Question: What jurisdiction, city, or county is the document associated with?
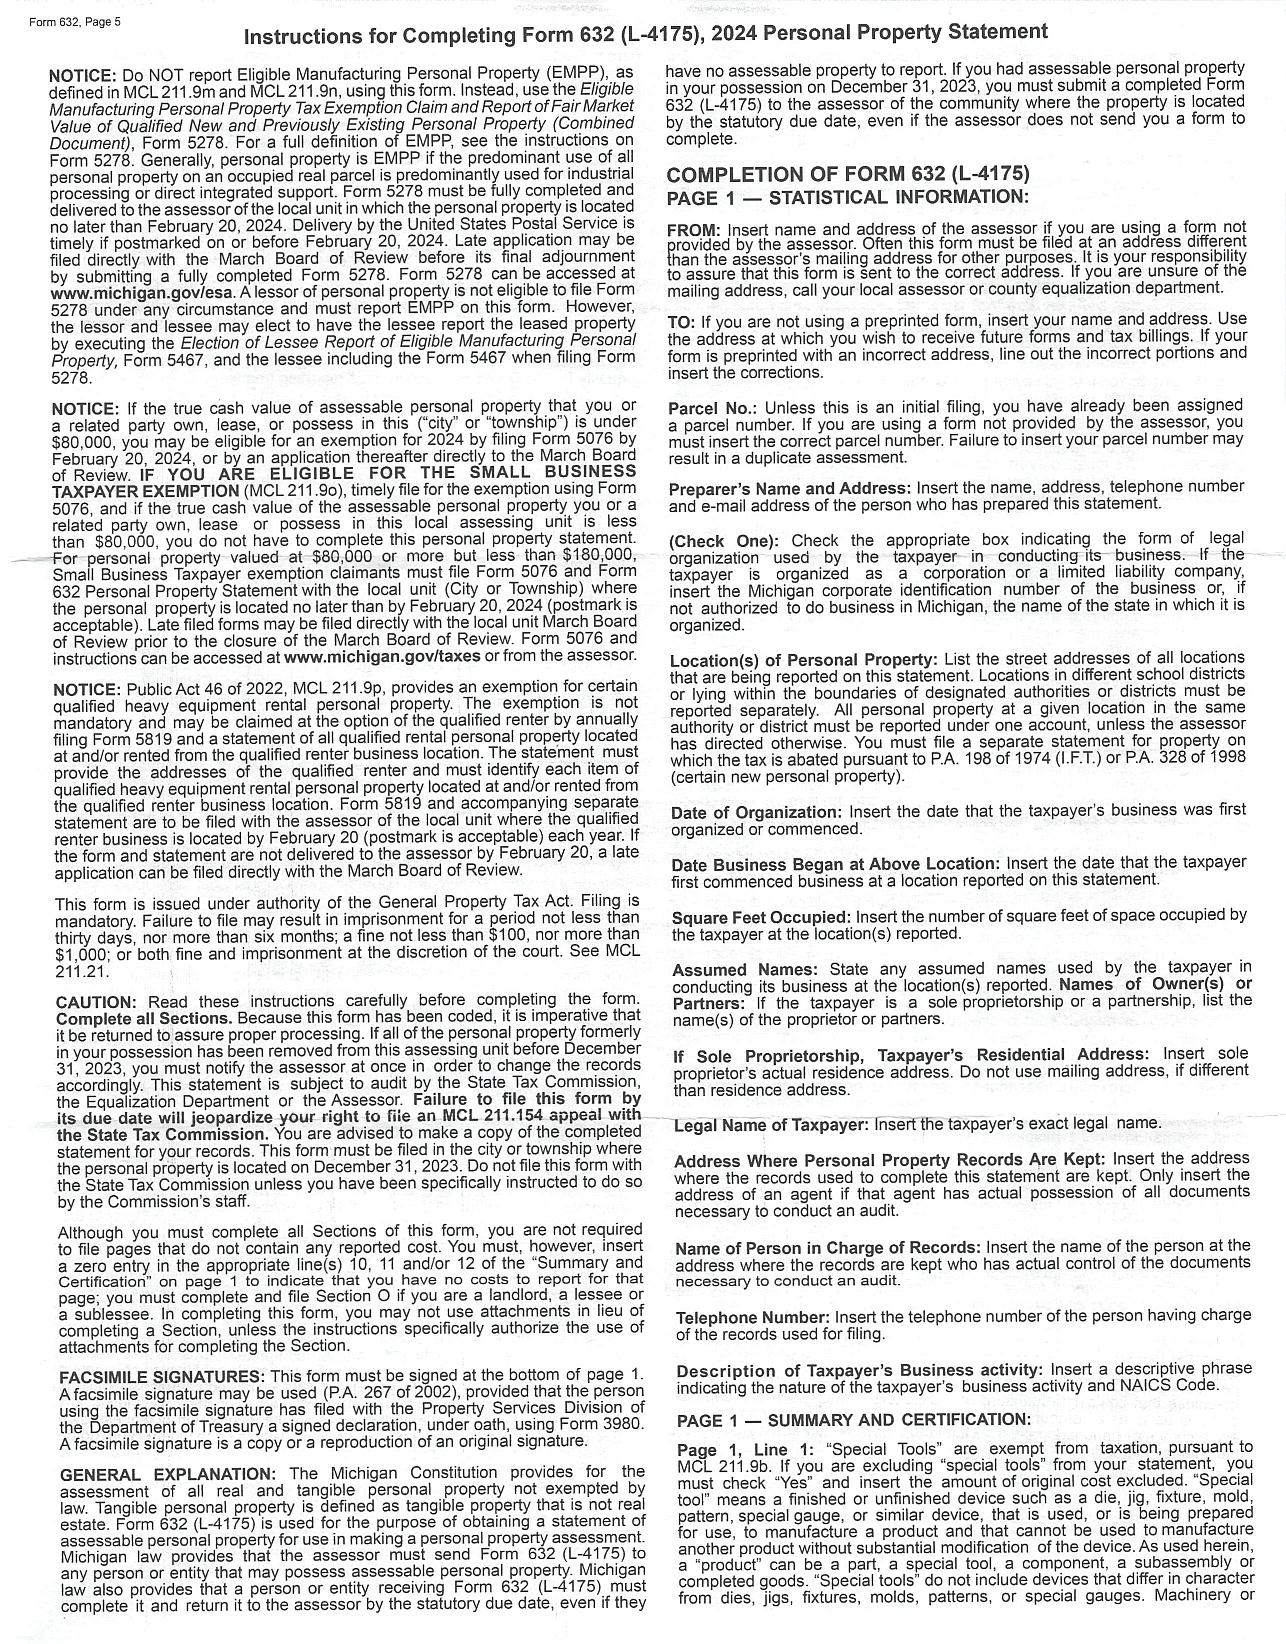
Answer: "pontiac"